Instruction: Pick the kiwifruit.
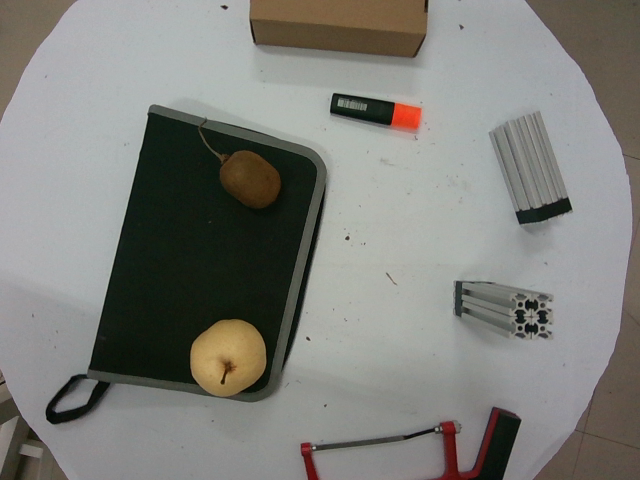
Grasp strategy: vertical